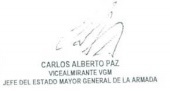
Signature of: carlos paz